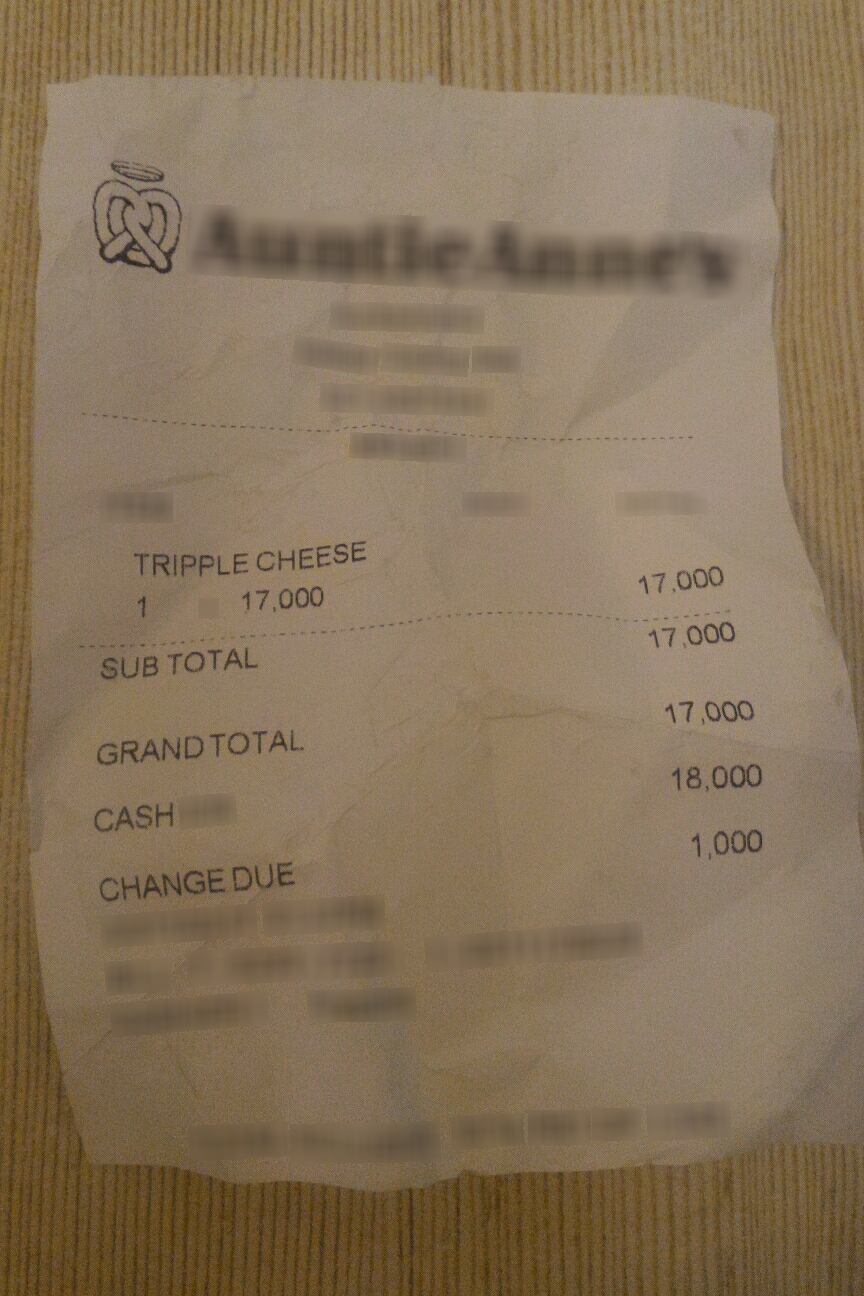
Number of items: 4
Subtotal: 17,000
Total: 17,000
OCR text regions:
text: TRIPPLE
text: CHEESE
text: 1
text: 17,000
text: 17,000
text: SUB TOTAL
text: 17,000
text: 17,000
text: GRAND TOTAL
text: CASH
text: 18,000
text: 1,000
text: CHANGE DUE